Retrieve the amount in words, amount in figures, name of the payee, date on the cheque, and the bank name from the image.
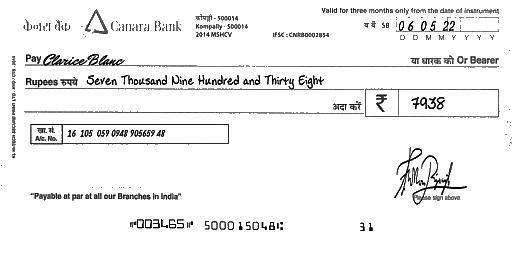
amt_in_words: Seven Thousand Nine Hundred and Thirty Eight
amt_in_figures: 7938
payee_name: Clarice Blanc
bank_name: Canara Bank
cheque_date: 06/05/22